Question: Which state is mentioned in the document?
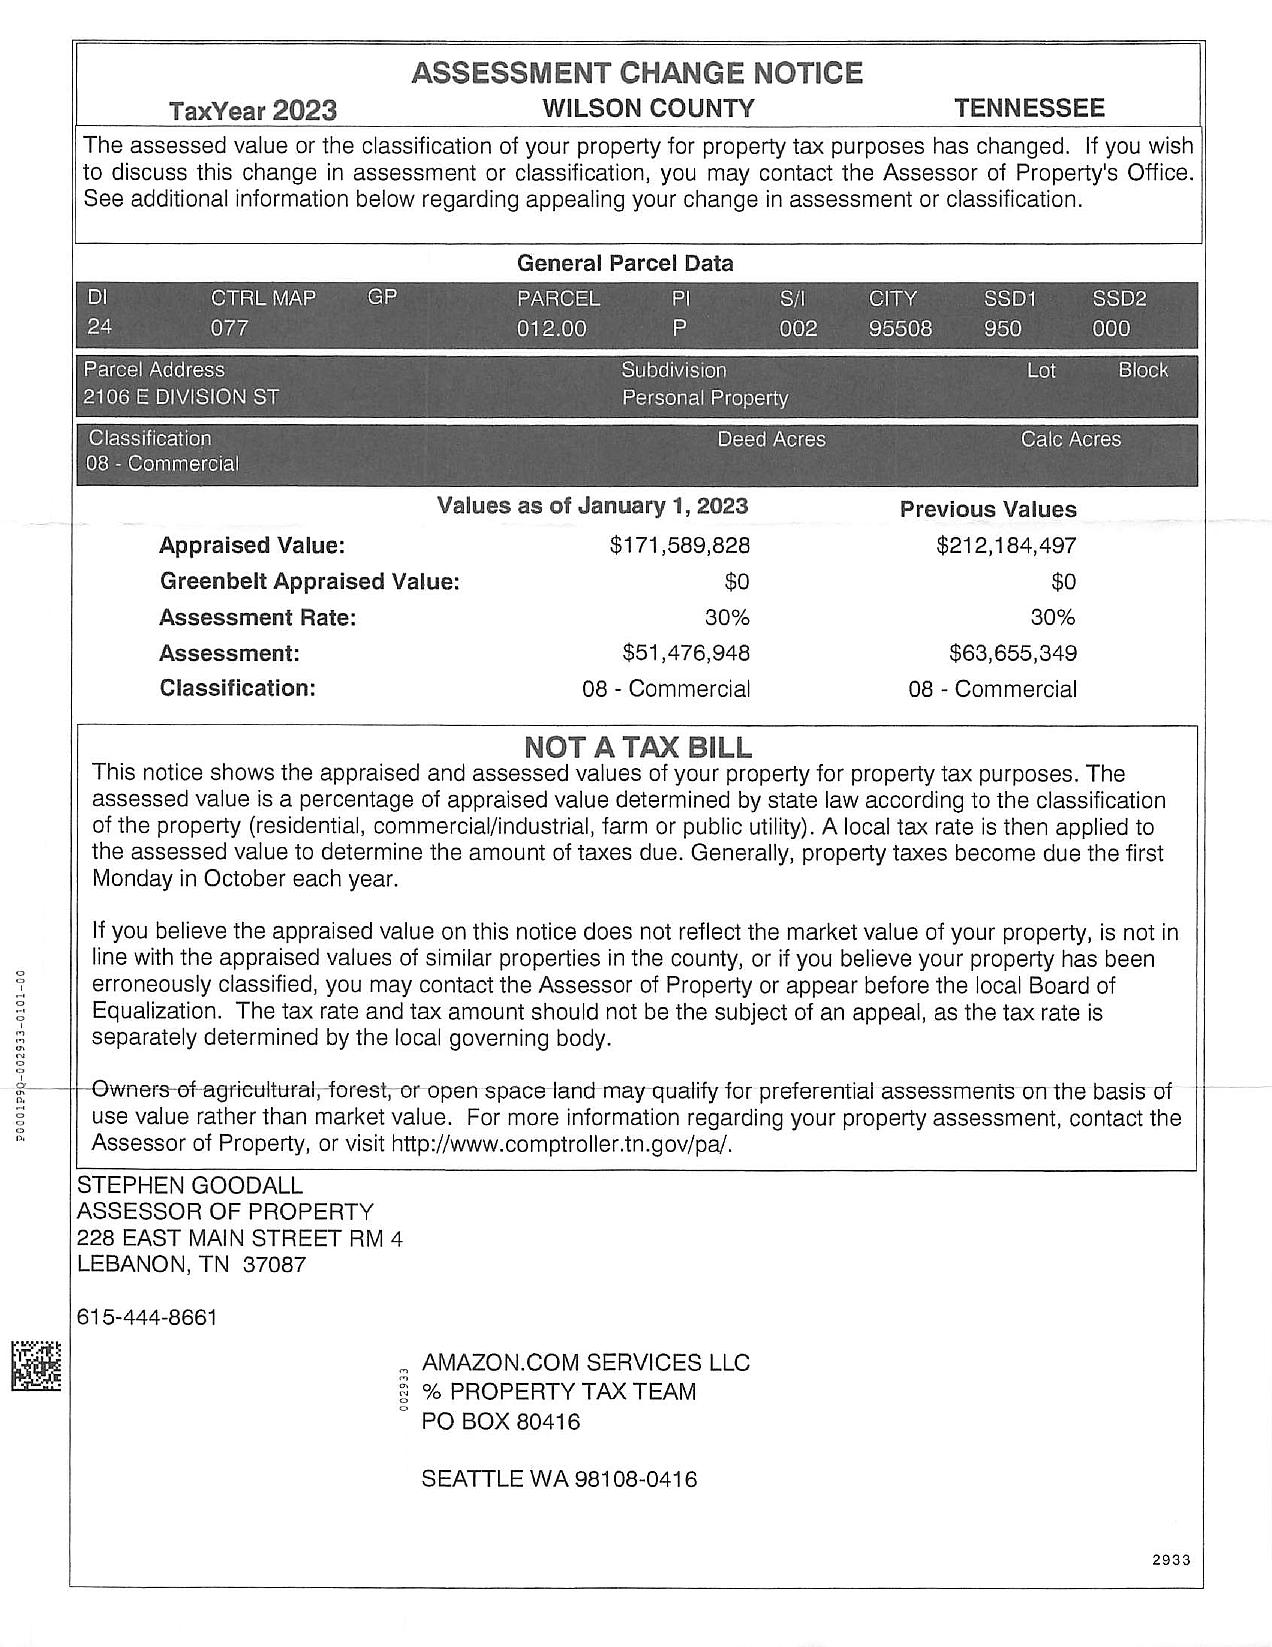
Answer: "TENNESSEE"